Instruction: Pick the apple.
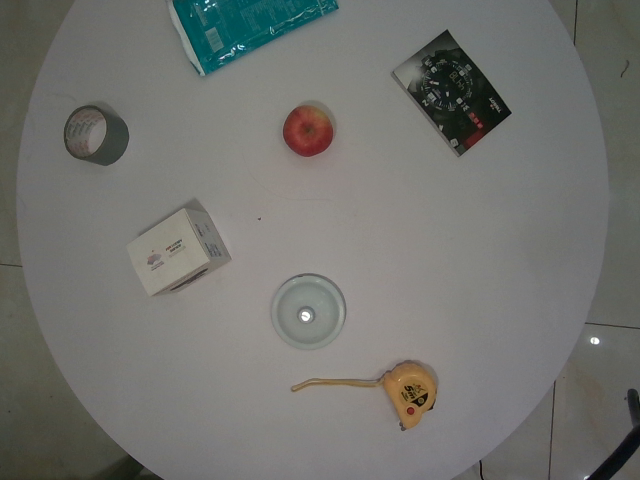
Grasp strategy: vertical